Question: What was observed in the imaging?
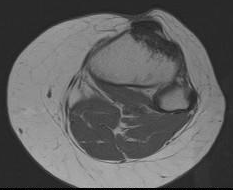
Answer: The imaging shows Plain film: film shows anatomic alignment without fracture.  Ill-defined sclerosis is seen in the lateral aspect of the metadiaphysis of the proximal tibia. Osteophytosis is seen in the medial femoral condyle and patella.

NM scan (25.3 mCi of Tc-99m MDP IV): There is moderate, focal uptake in the region of the plain film abnormality. No other areas of abnormal radiopharmaceutical uptake.

MR: Lesion within the lateral proximal tibia in a metadiaphyseal location measures 8 cm in greatest dimension. Ill-defined borders. Lateral cortex appears intact and may or may not be involved with the lesion. Some new bone formation may be present. Lesion has low T1, low T1 fat-sat, high T2 and some enhancement heterogeneously in the lesion.

CT: There is an anterolateral, cortically based sclerotic lesion extending into the anteromedial medullary space, with whispy margins and note
of serpiginous lucencies running through it.   There is no evidence of cortical destruction or fracture or fibular involvement or soft tissue involvement.   There is no significant periosteal change.   This
lesion involves the anterolateral metaphysis and proximal diaphysis of the left tibia. Lesion within the lateral proximal tibia in a metadiaphyseal
location measures 8 cm in greatest dimension. Ill-defined borders. Lateral cortex appears intact and may or may not be involved with the lesion. Some new bone formation may be present. Lesion has low T1 in the lesion..